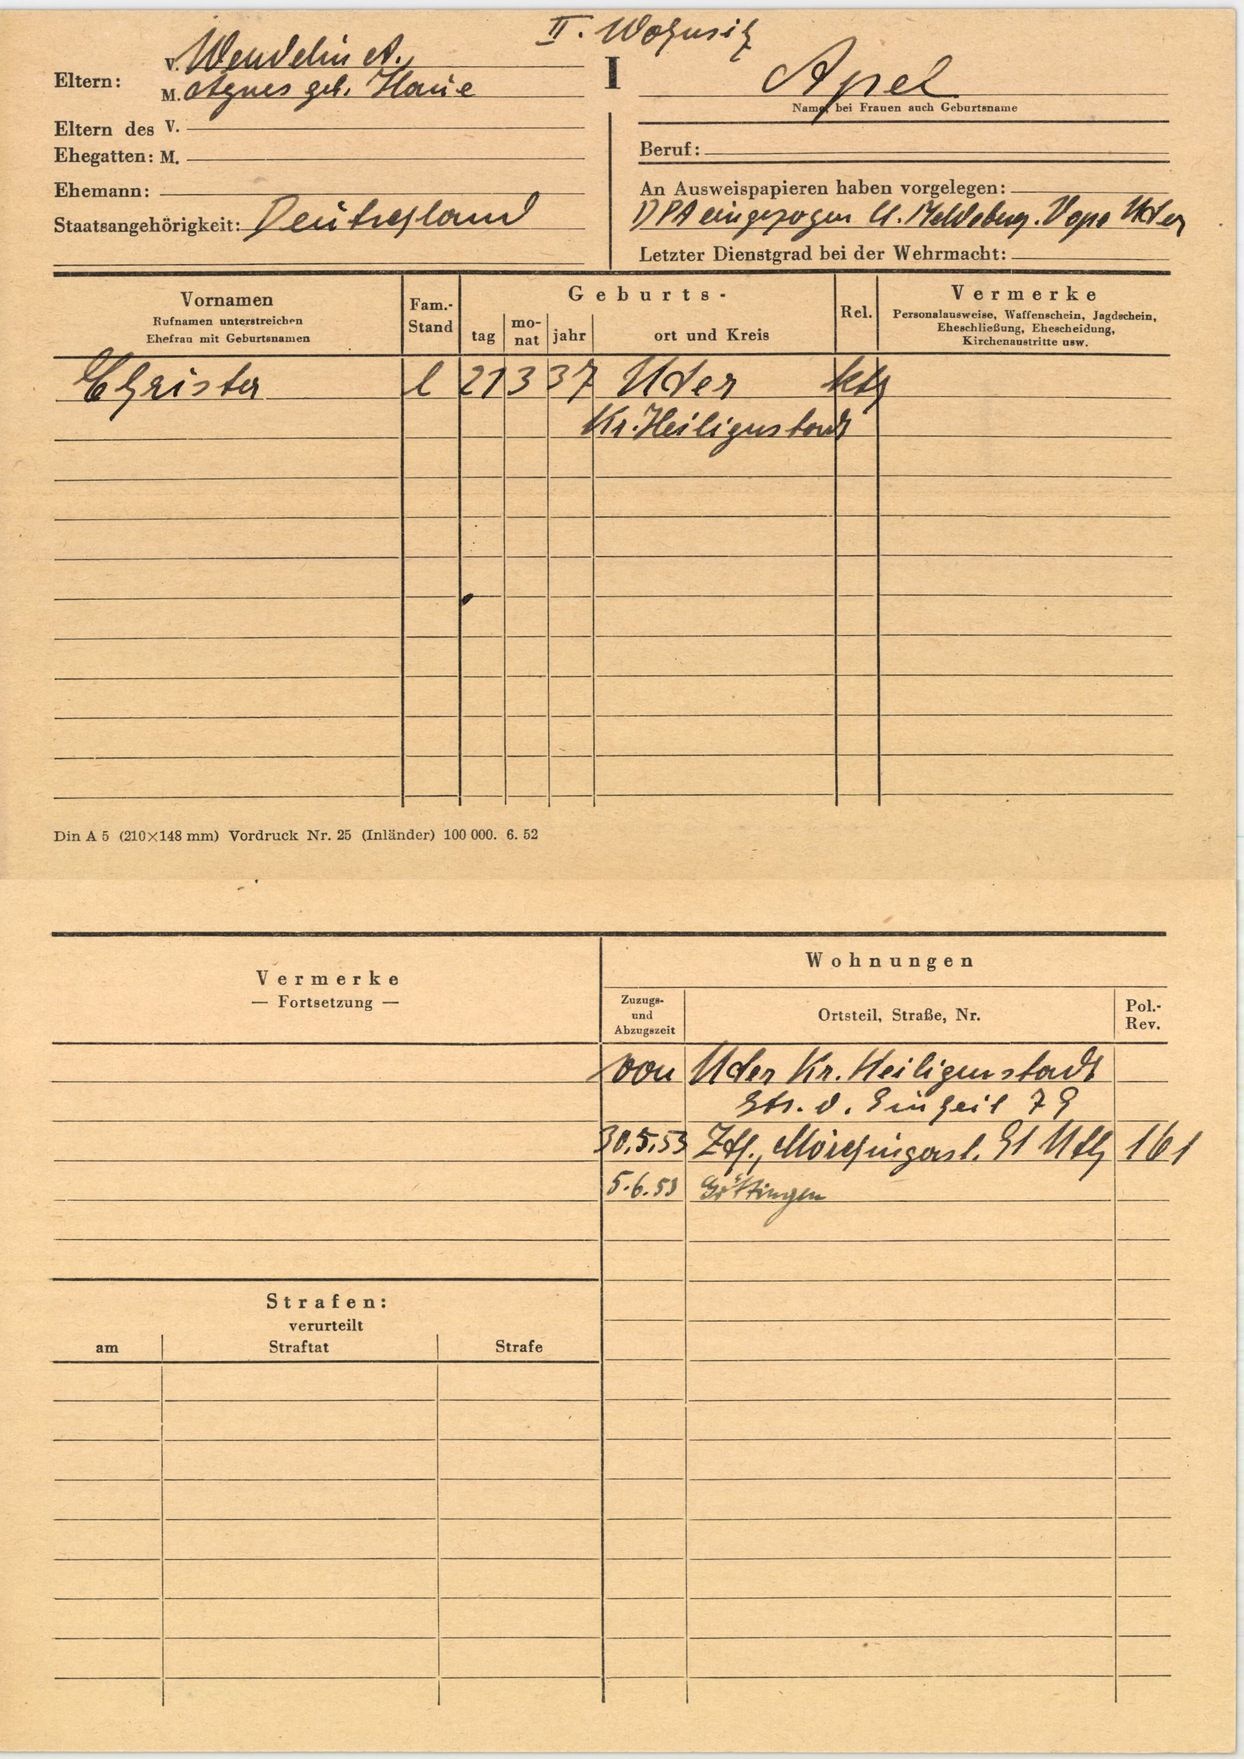
Apel